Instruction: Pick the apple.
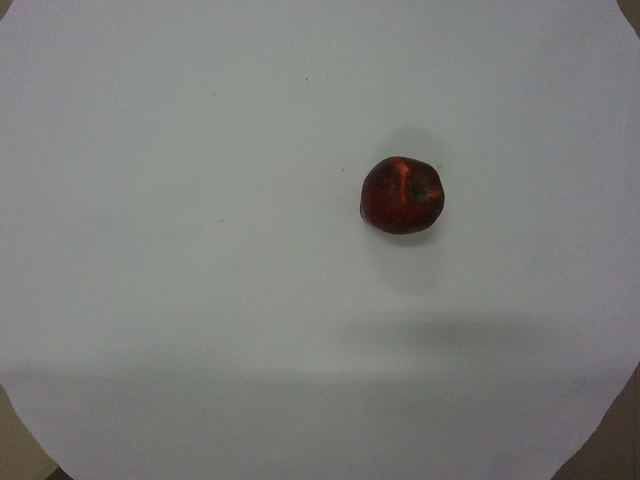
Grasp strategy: vertical